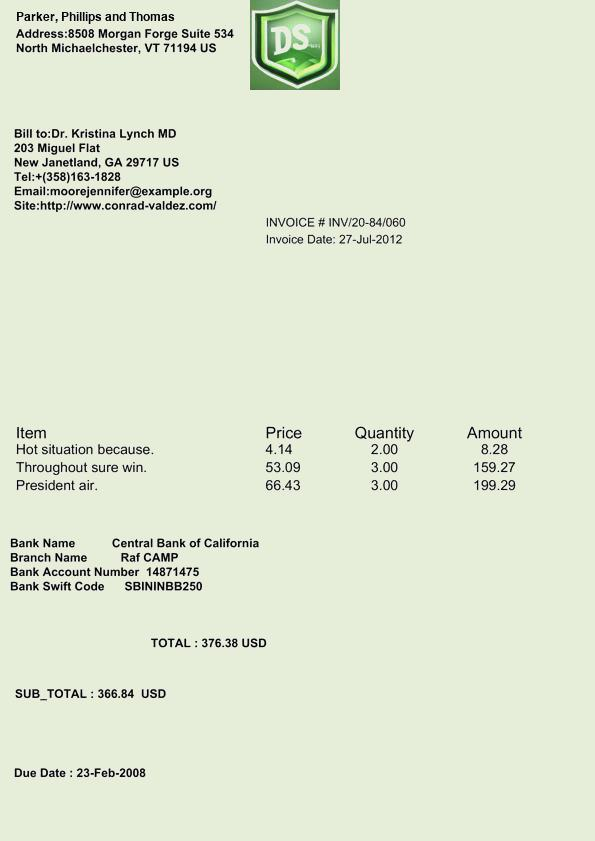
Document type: Invoice